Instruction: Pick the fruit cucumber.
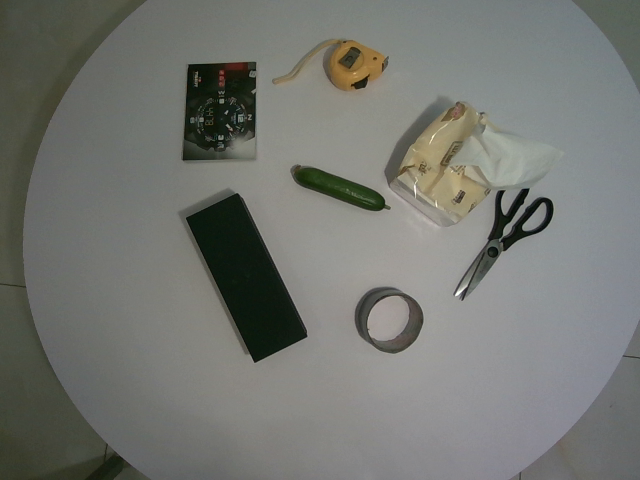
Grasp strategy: vertical